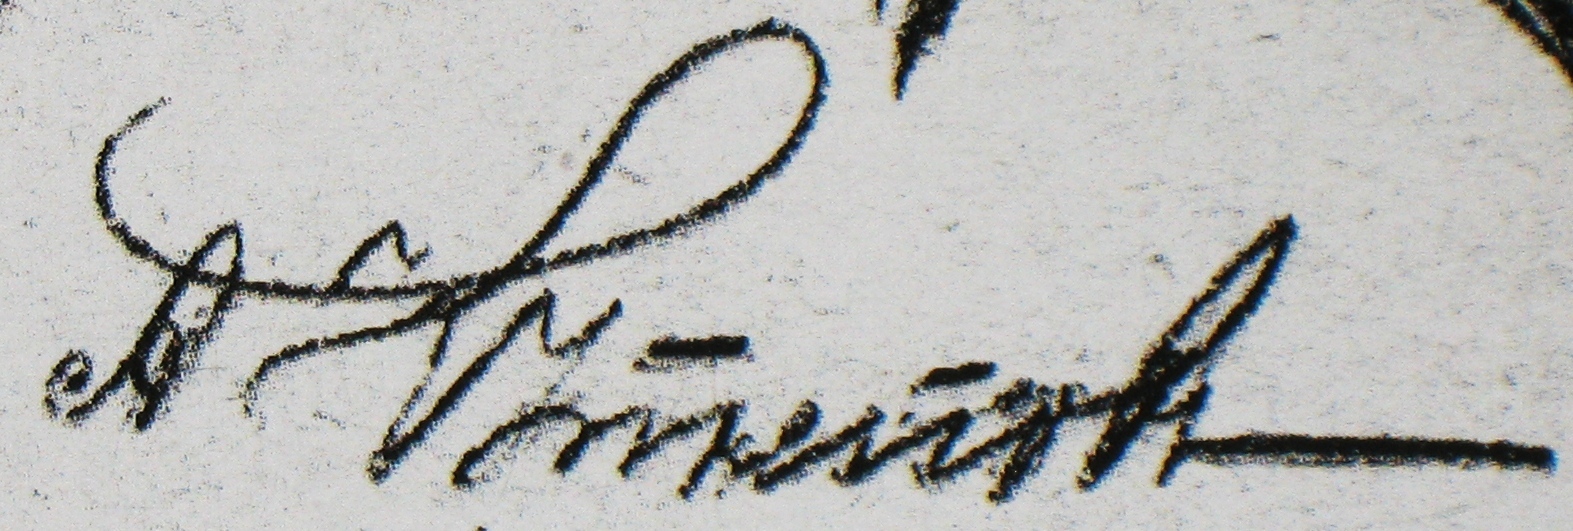
Signature of: alexander kutepov